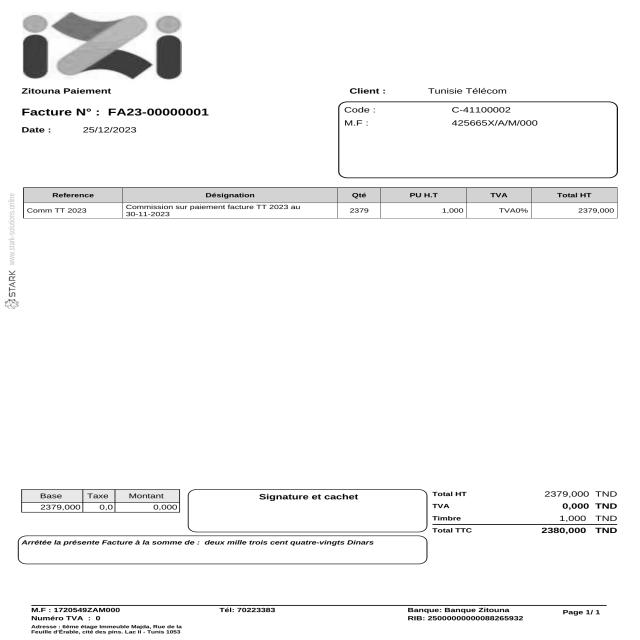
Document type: Invoice